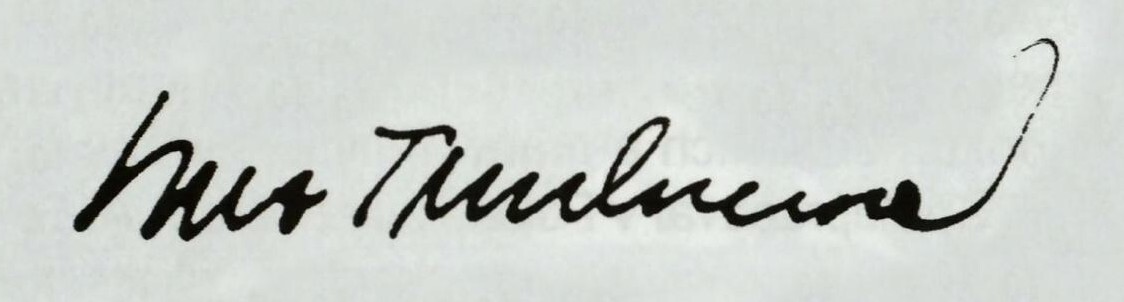
Signature of: inez tuschnerová